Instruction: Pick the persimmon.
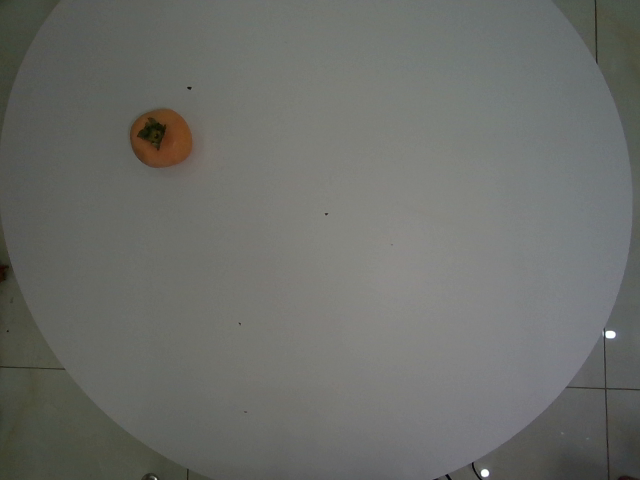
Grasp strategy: vertical